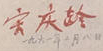
Signature of: soong ching ling